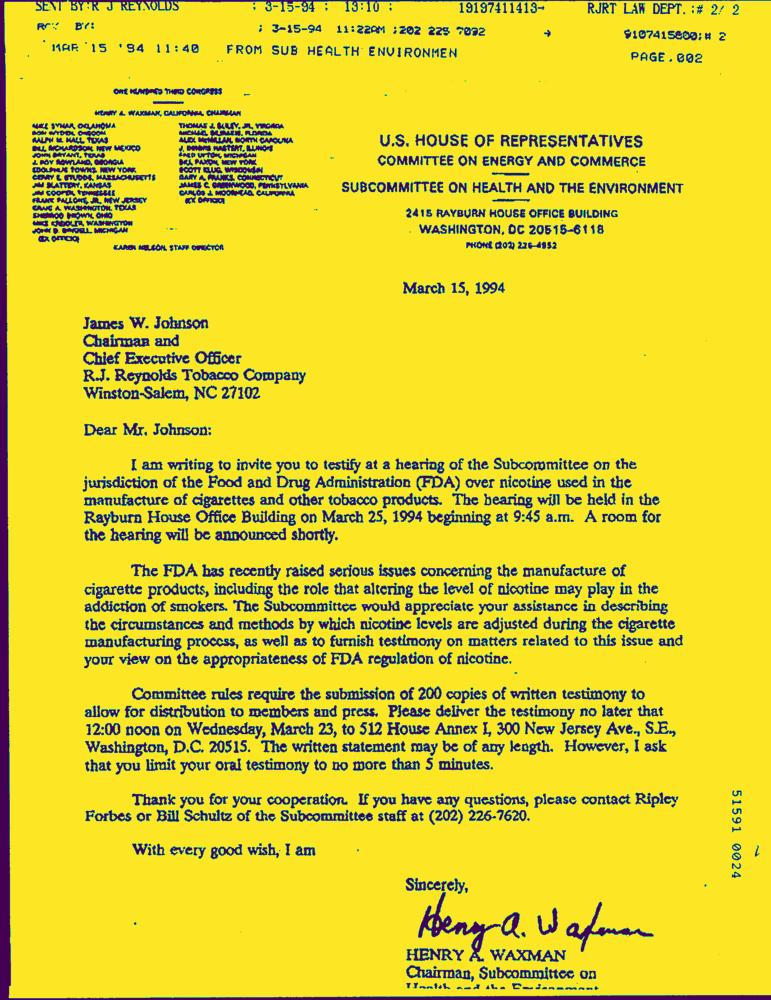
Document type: Letter-Doc